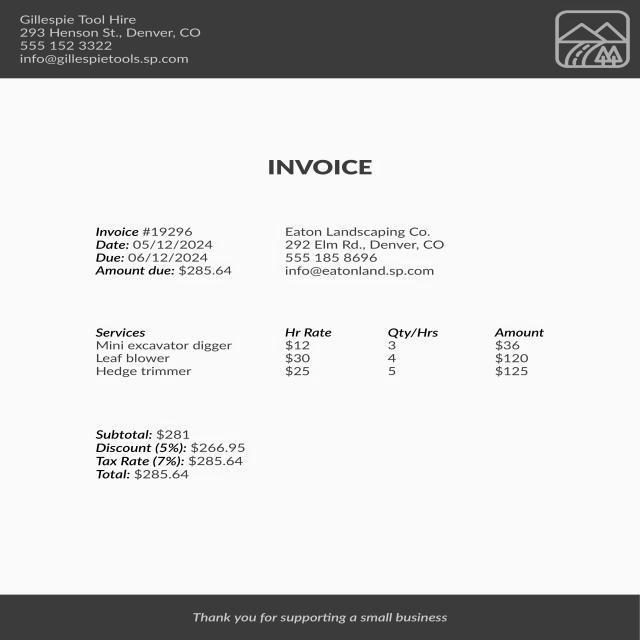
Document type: Invoice